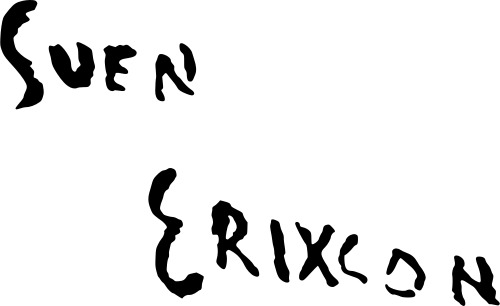
Signature of: sven erixson